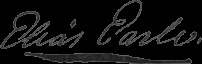
Signature of: elias earle